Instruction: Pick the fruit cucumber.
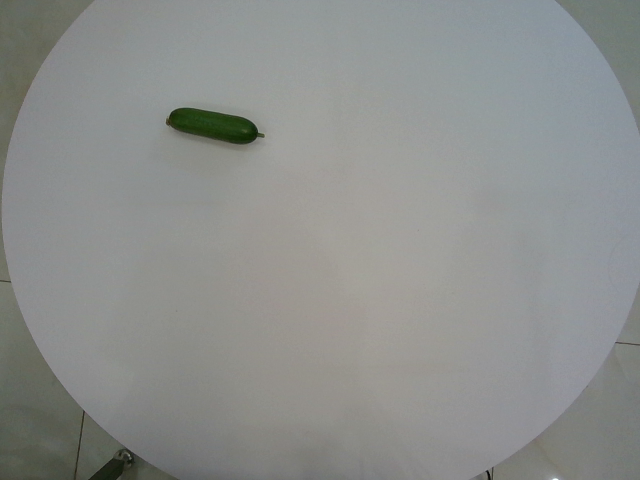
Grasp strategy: vertical